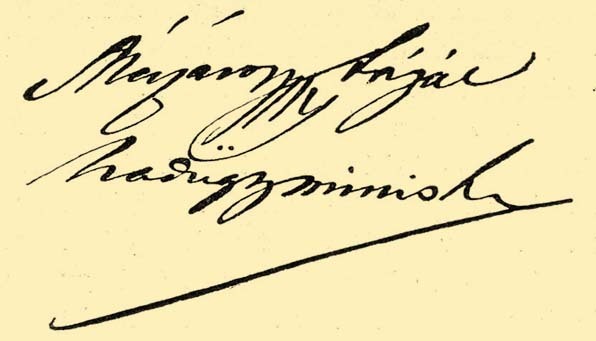
Signature of: lázár mészáros